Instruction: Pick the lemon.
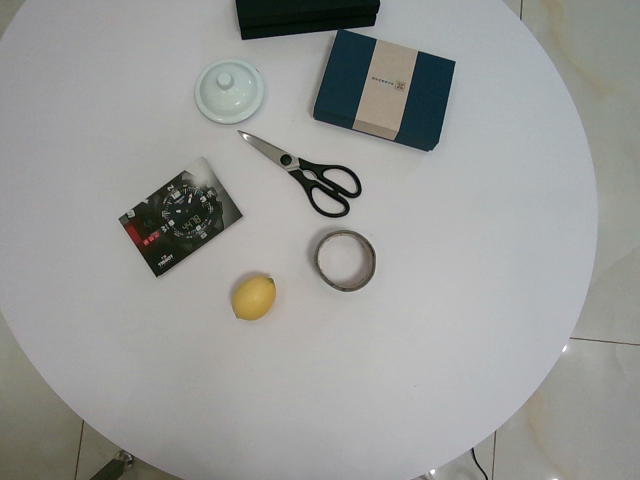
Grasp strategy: vertical